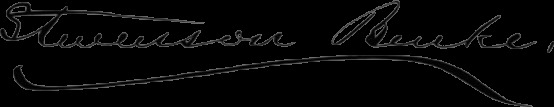
Signature of: stevenson burke